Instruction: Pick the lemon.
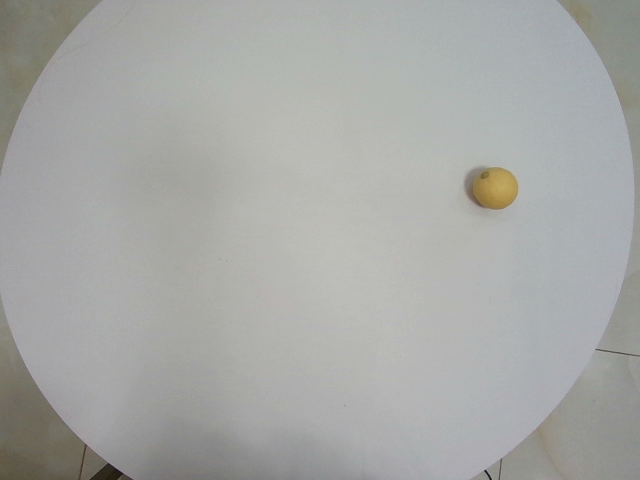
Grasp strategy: vertical